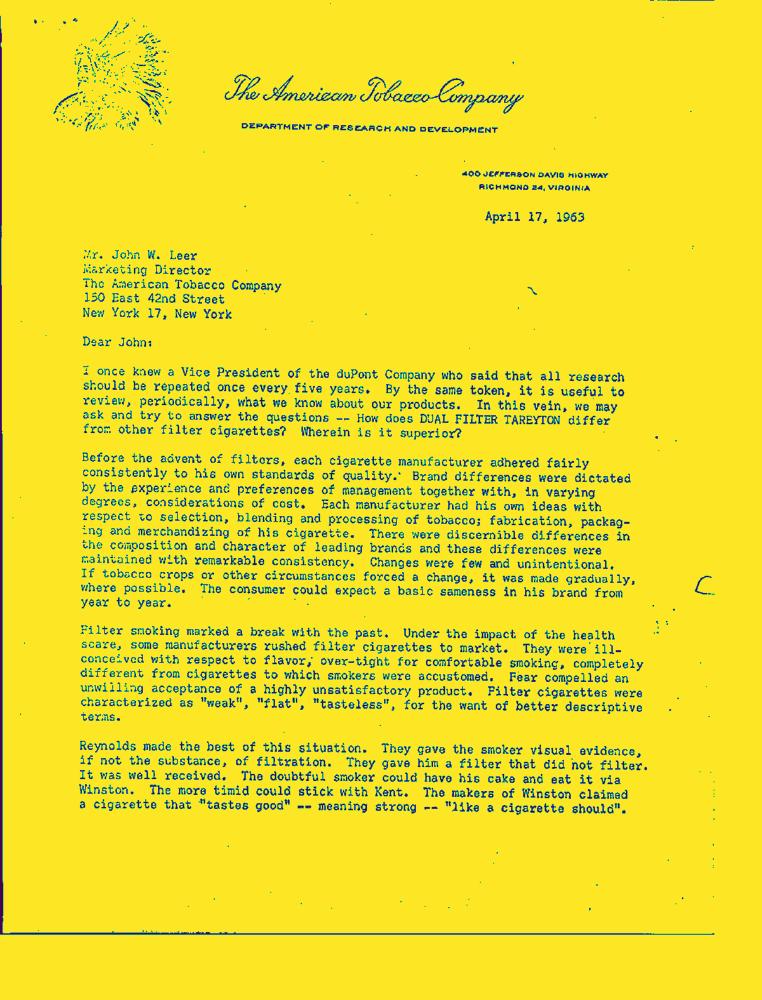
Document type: Letter-Doc